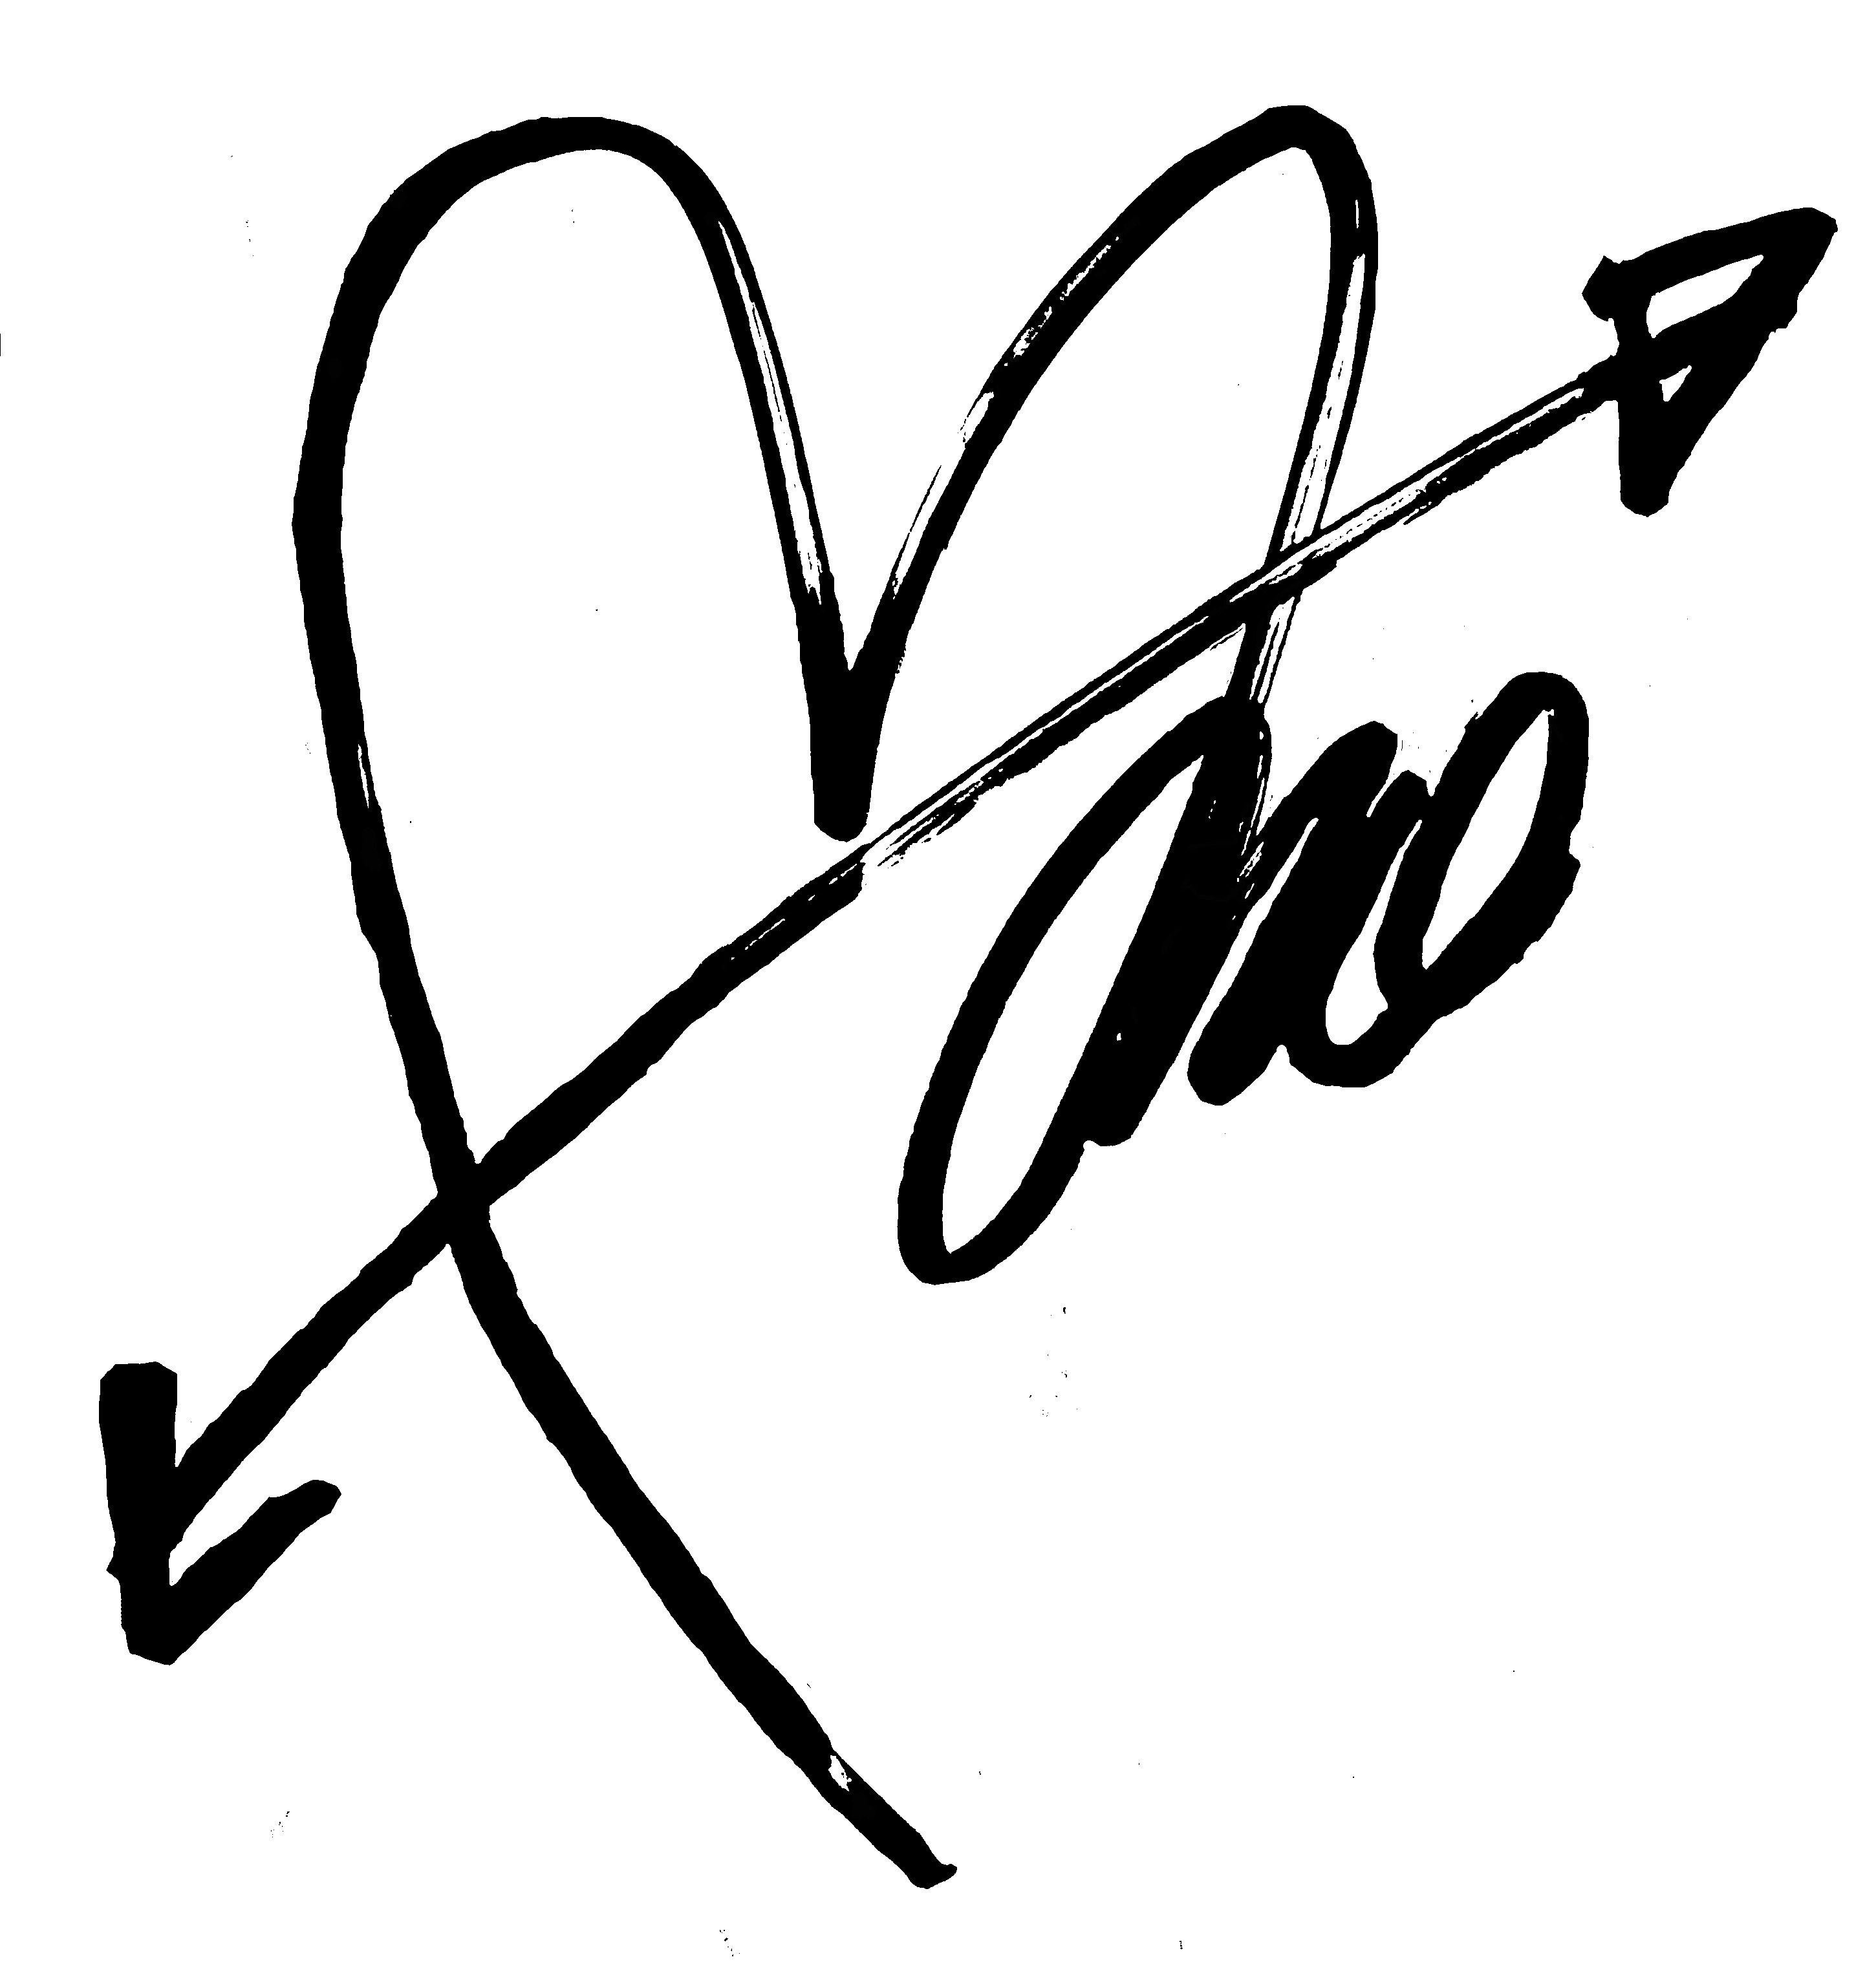
Signature of: momo aoki